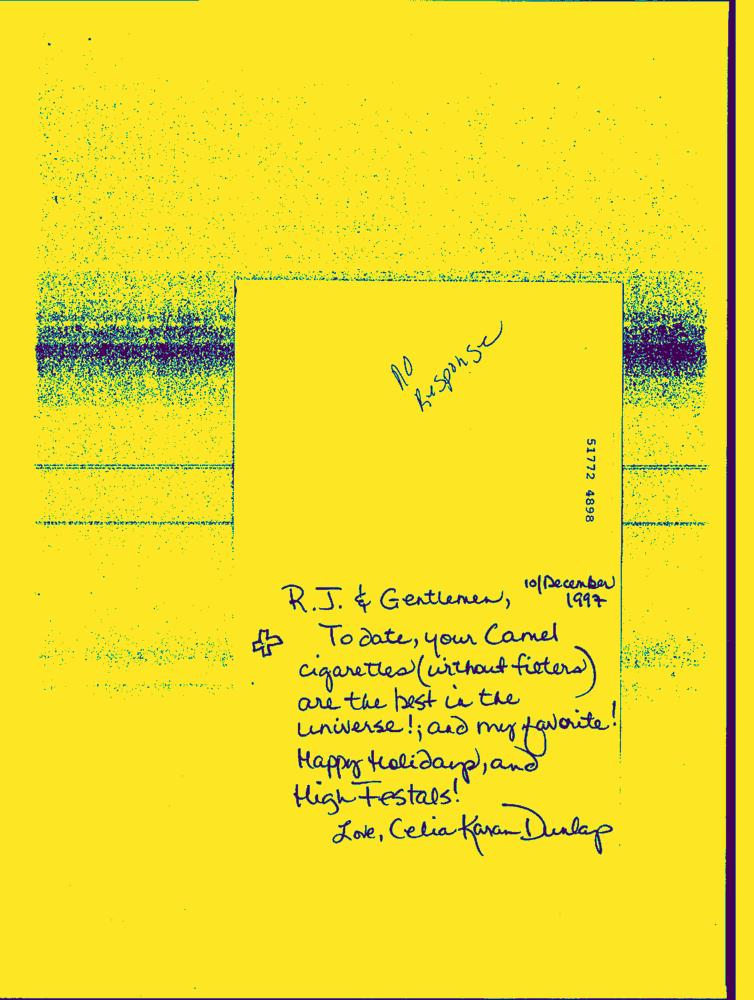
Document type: Hand-Written